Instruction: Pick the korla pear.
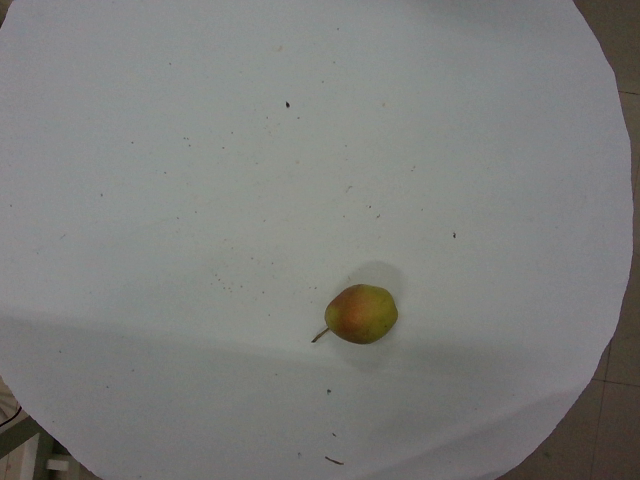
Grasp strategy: vertical